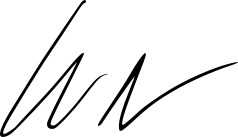
Signature of: holger becker